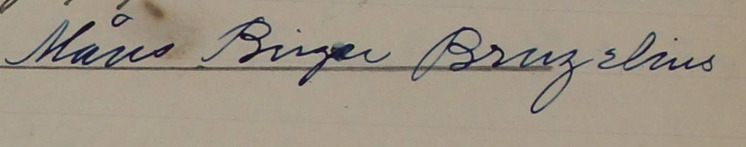
Signature of: måns birger bruzelius